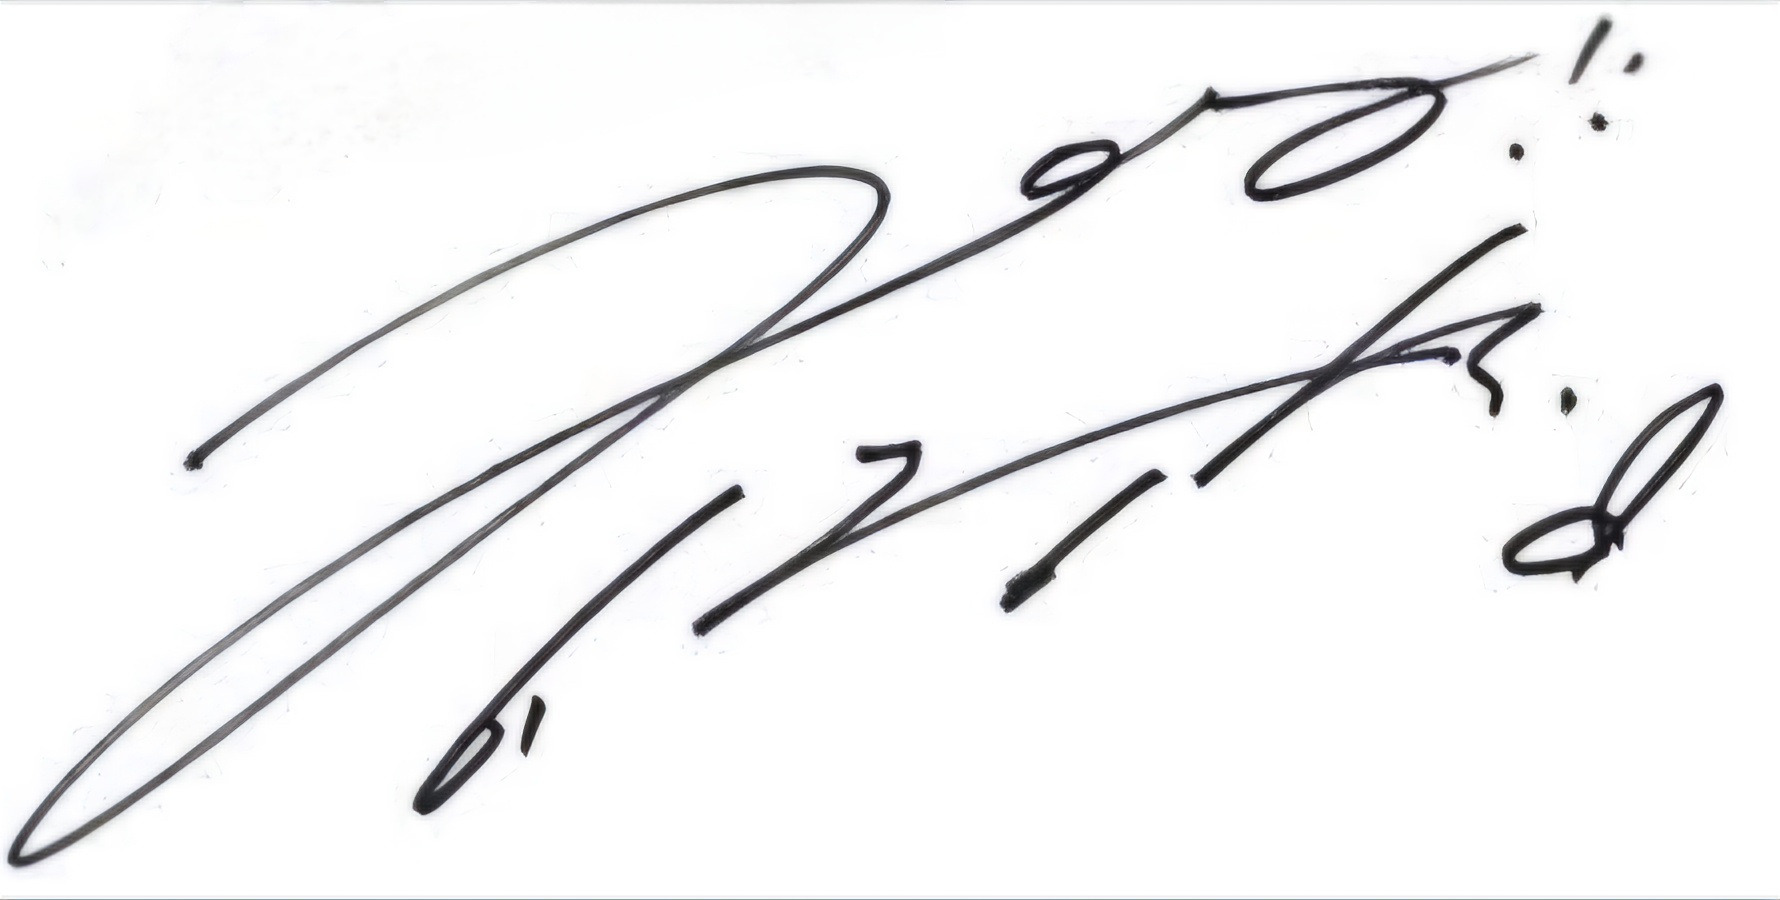
Signature of: lee jong suk